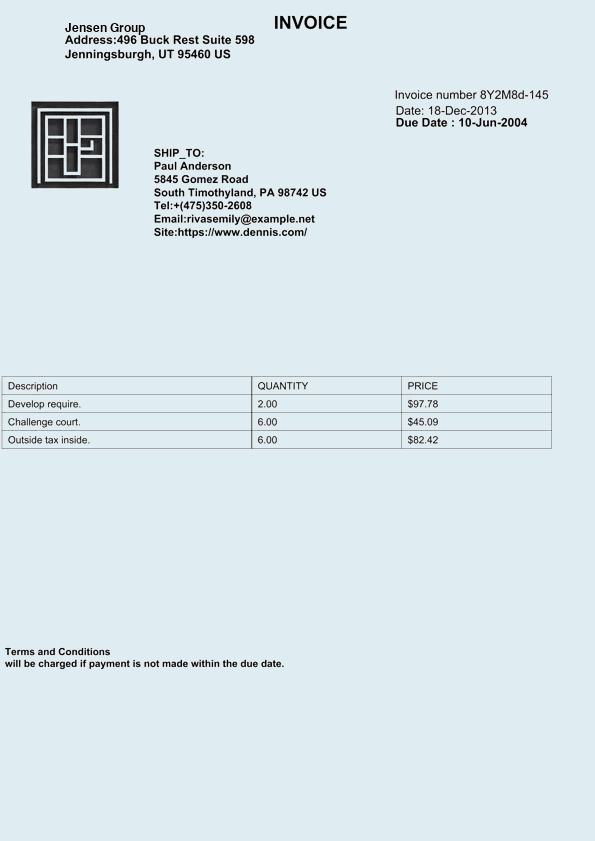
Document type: Invoice